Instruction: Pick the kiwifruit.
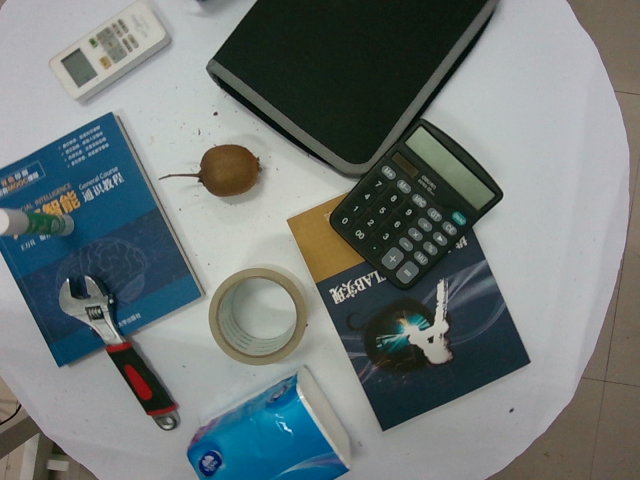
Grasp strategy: vertical